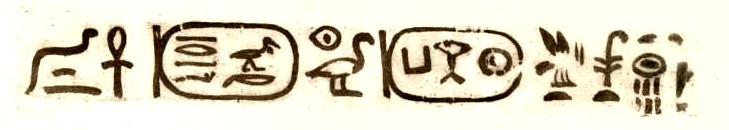
Signature of: bakenranef